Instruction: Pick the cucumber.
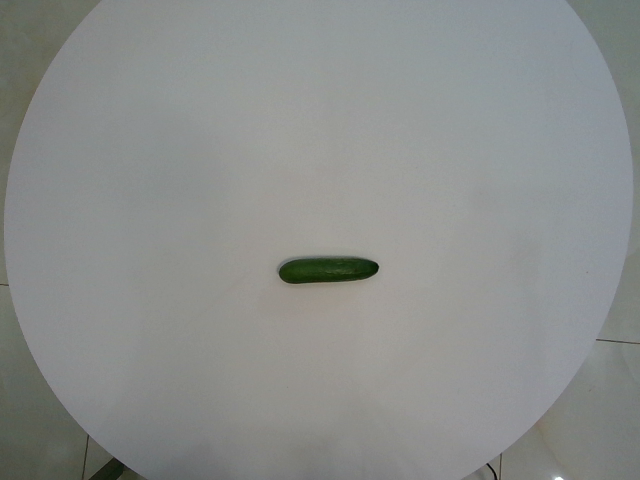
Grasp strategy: vertical